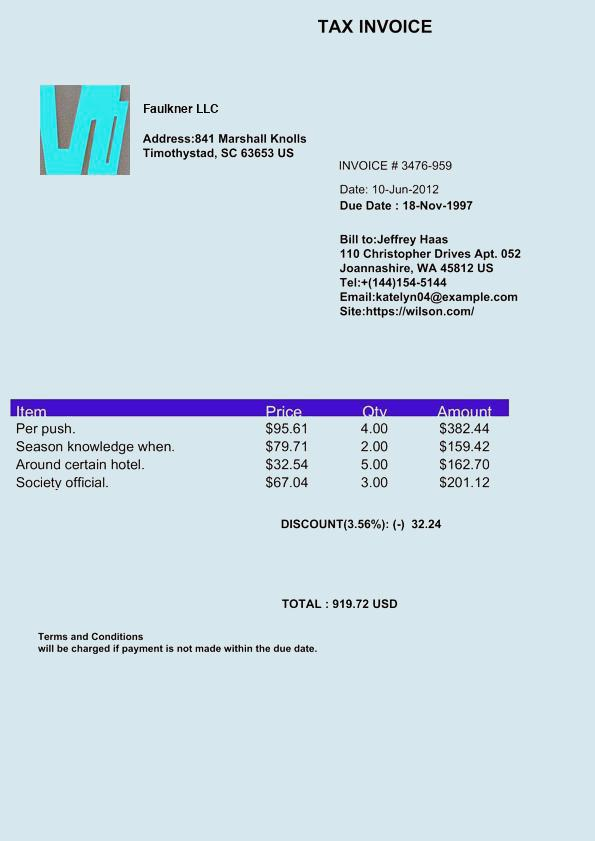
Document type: Invoice